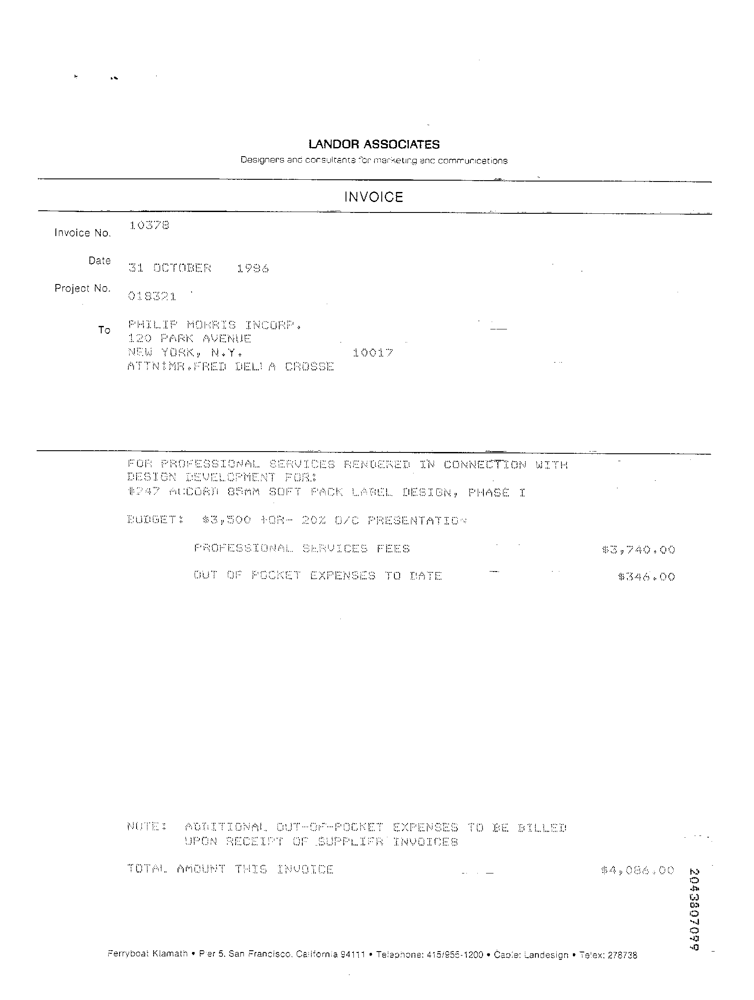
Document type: Invoice